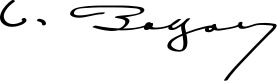
Signature of: celâl bayar